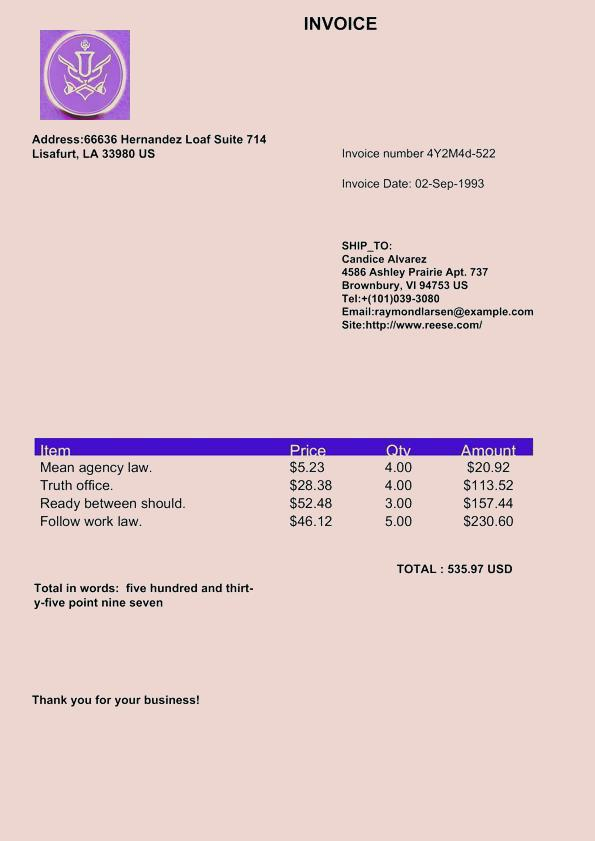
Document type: Invoice